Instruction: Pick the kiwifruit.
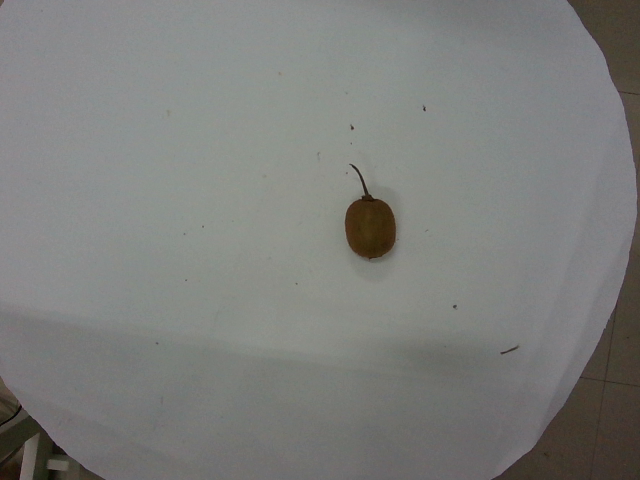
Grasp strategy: vertical